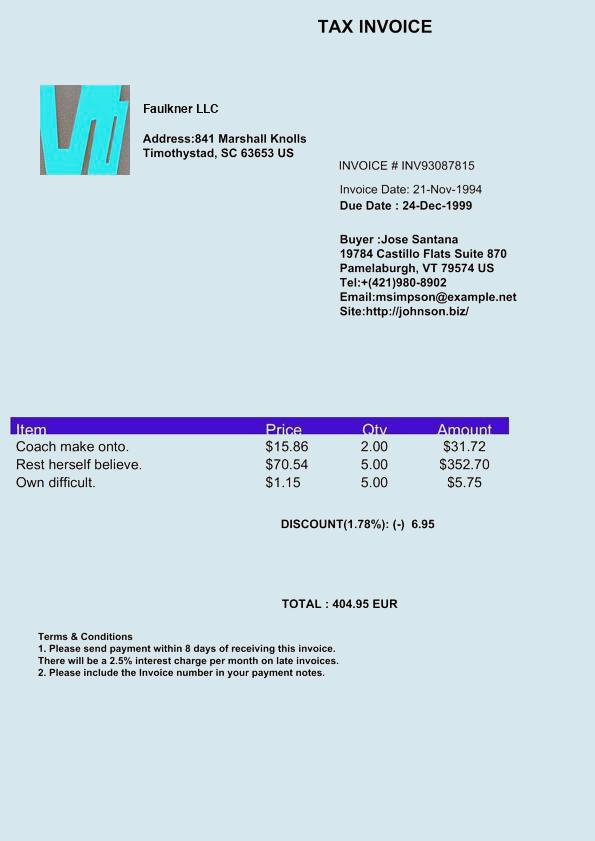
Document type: Invoice